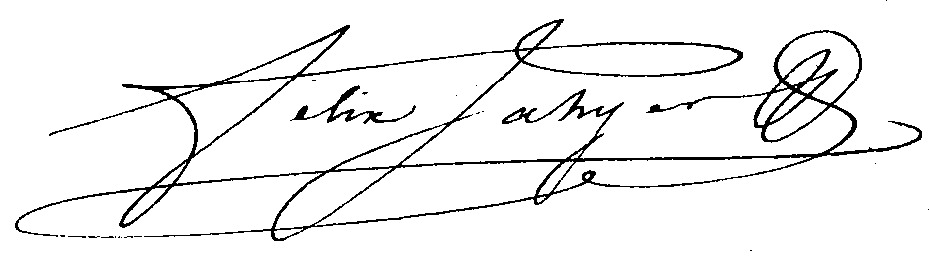
Signature of: félix jahyer